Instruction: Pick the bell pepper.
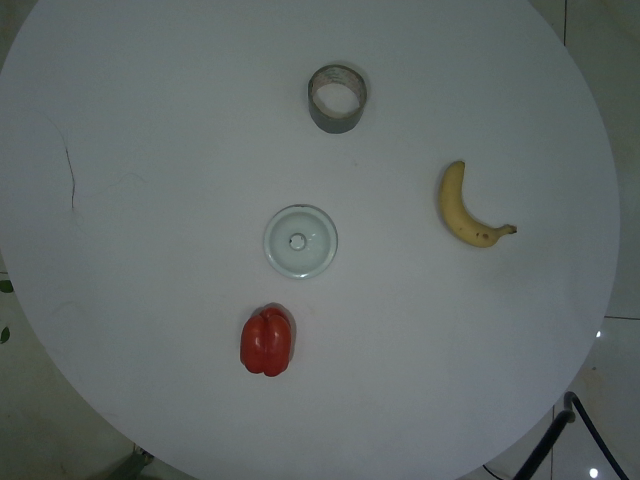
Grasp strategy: vertical